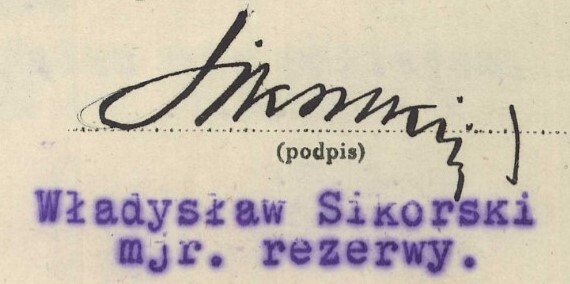
Signature of: q122413503